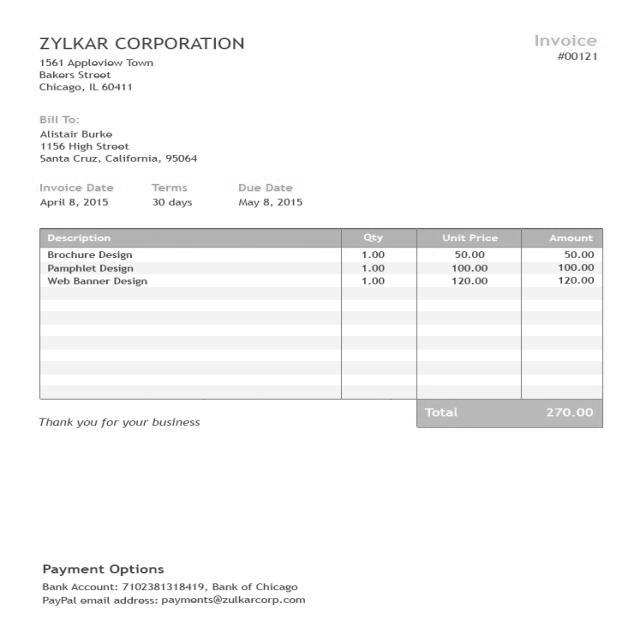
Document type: Invoice